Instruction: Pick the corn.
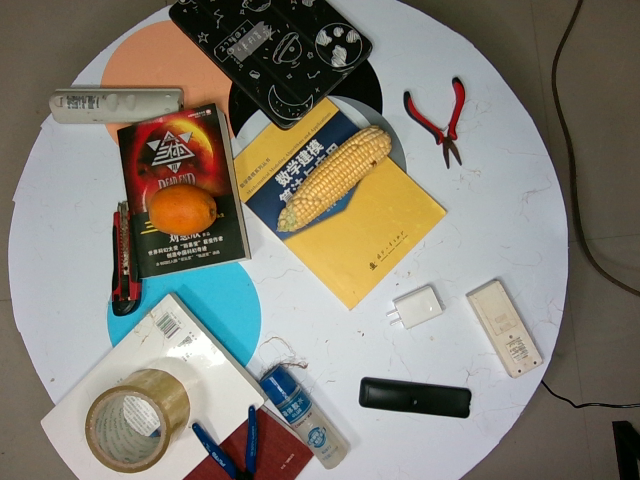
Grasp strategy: vertical